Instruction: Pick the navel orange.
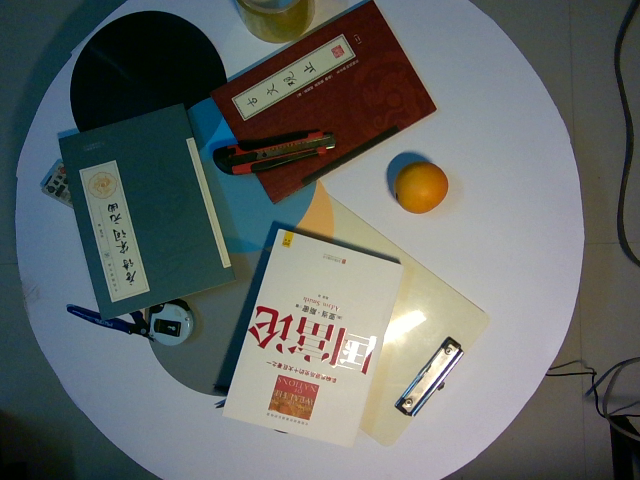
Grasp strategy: vertical